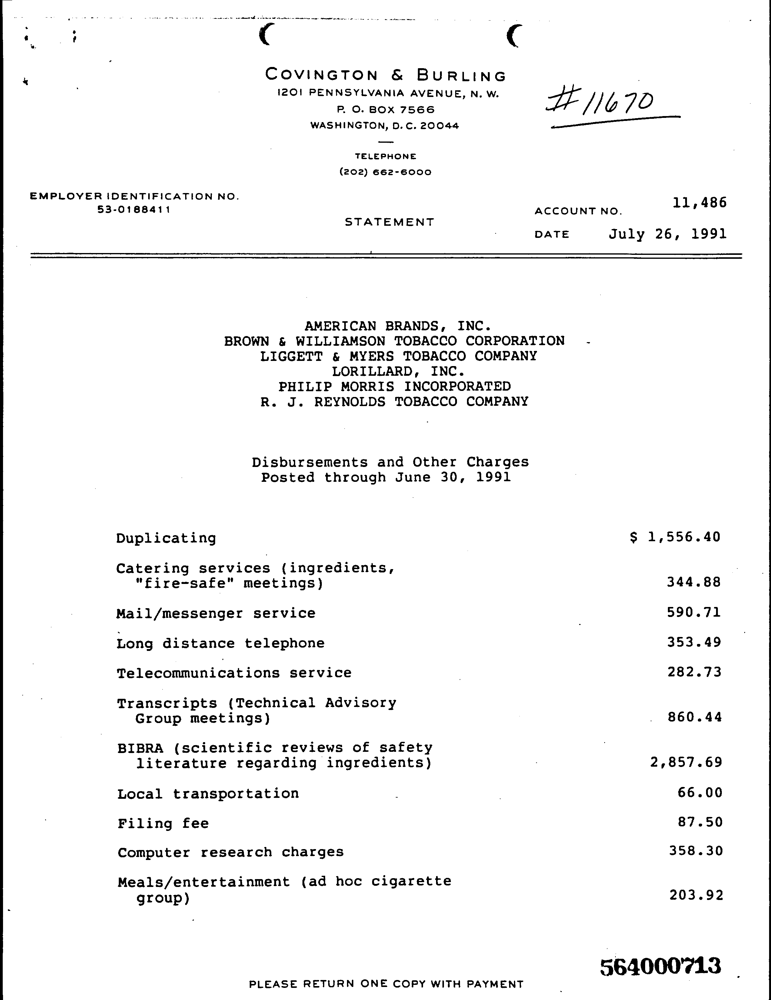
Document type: Invoice